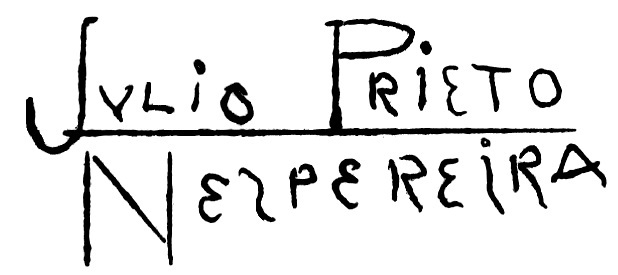
Signature of: julio prieto nespereira